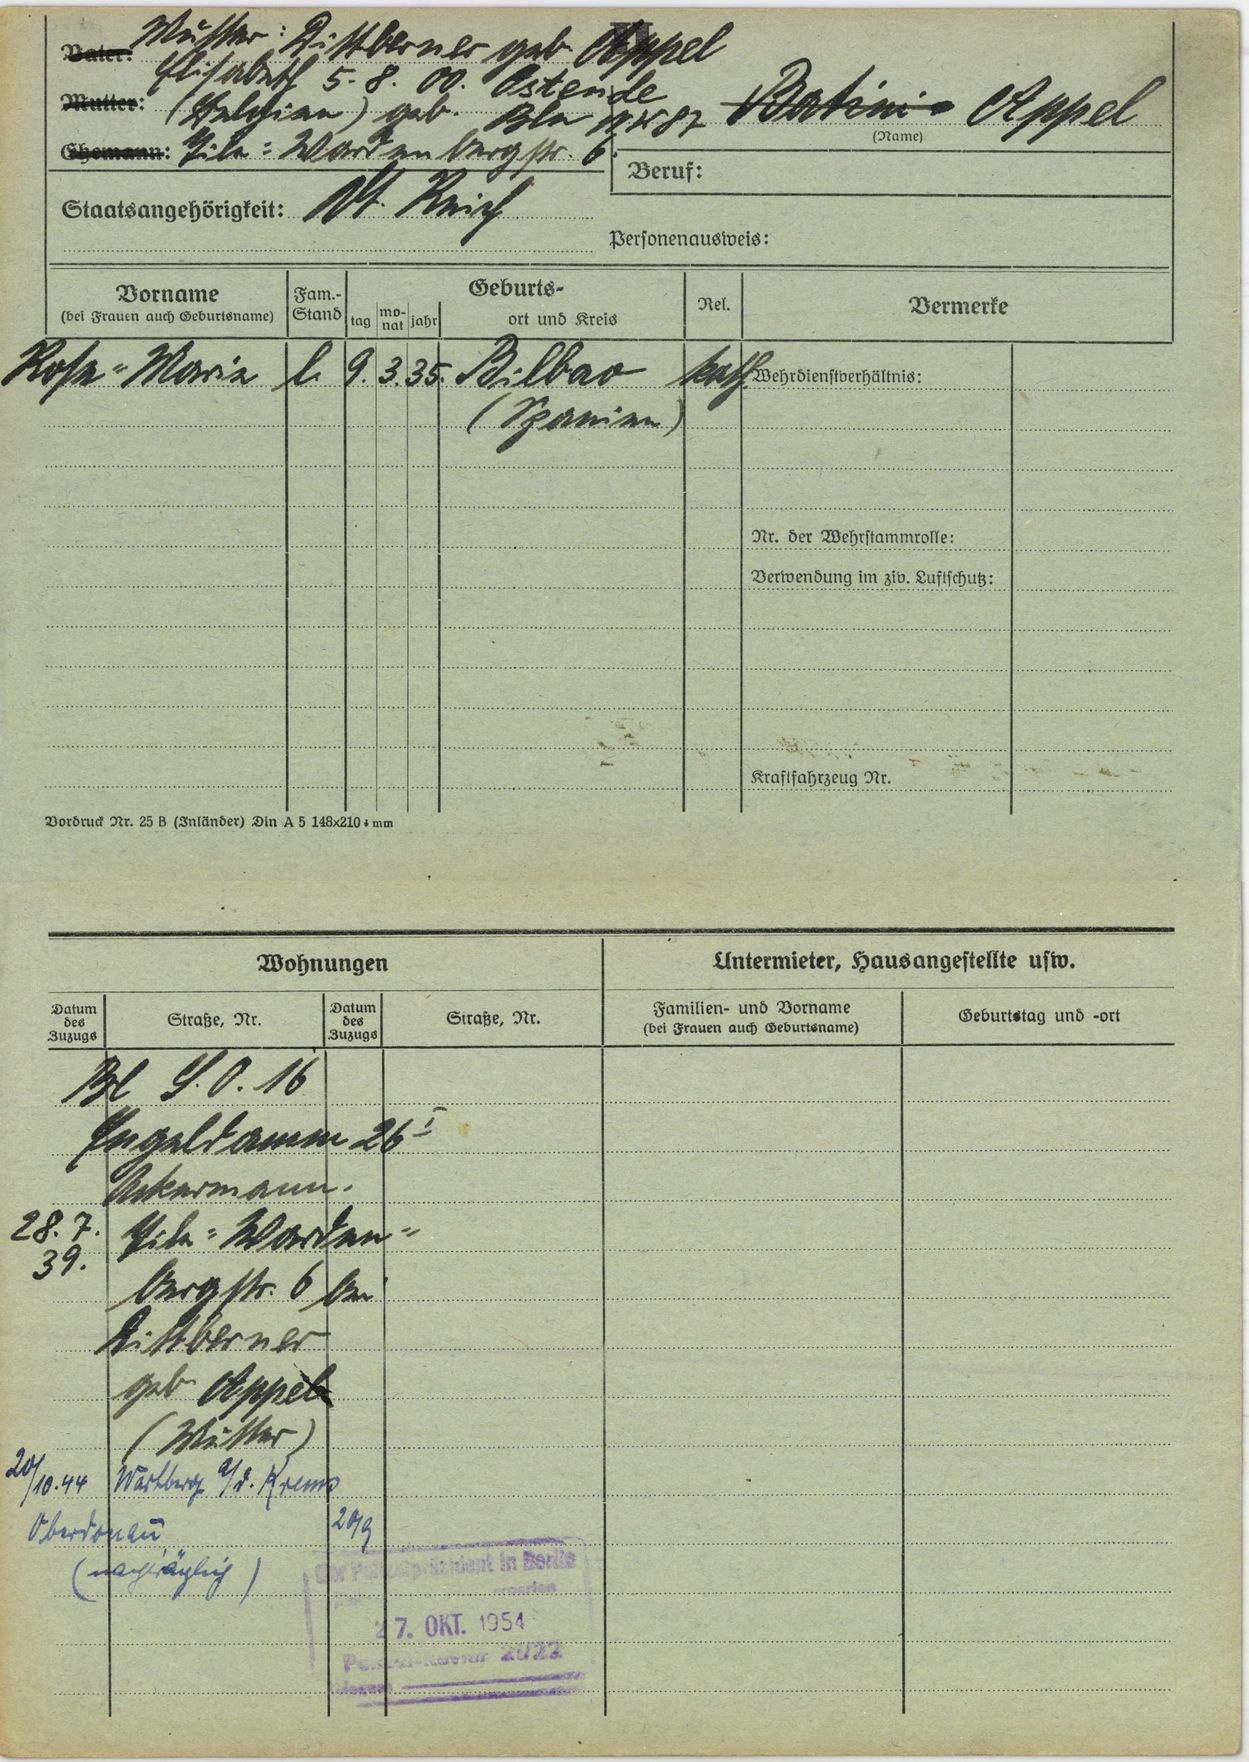
Appel